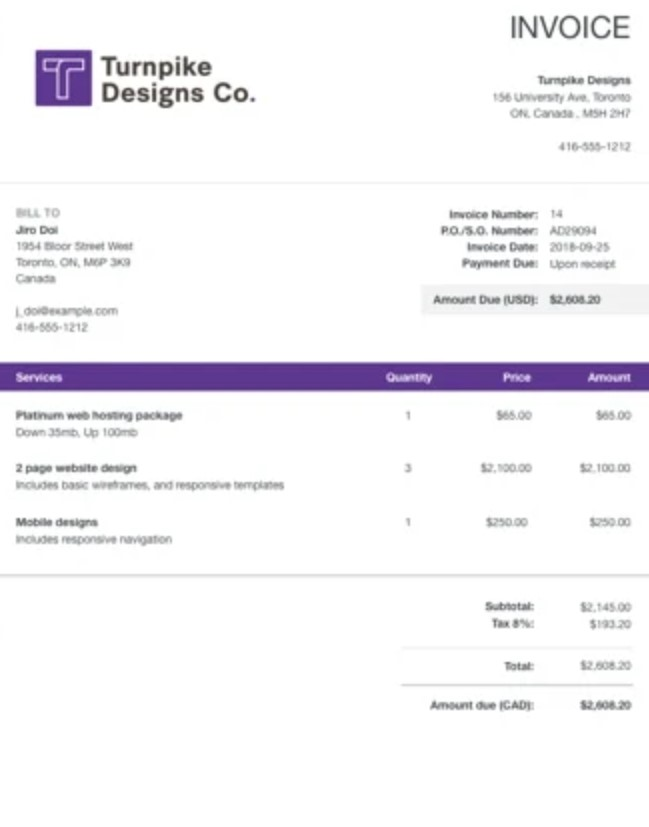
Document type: Invoice